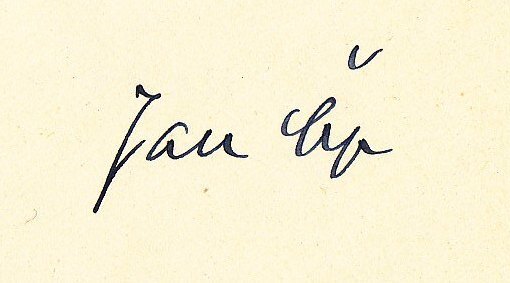
Signature of: jan čep